Question: Which state is mentioned in the document?
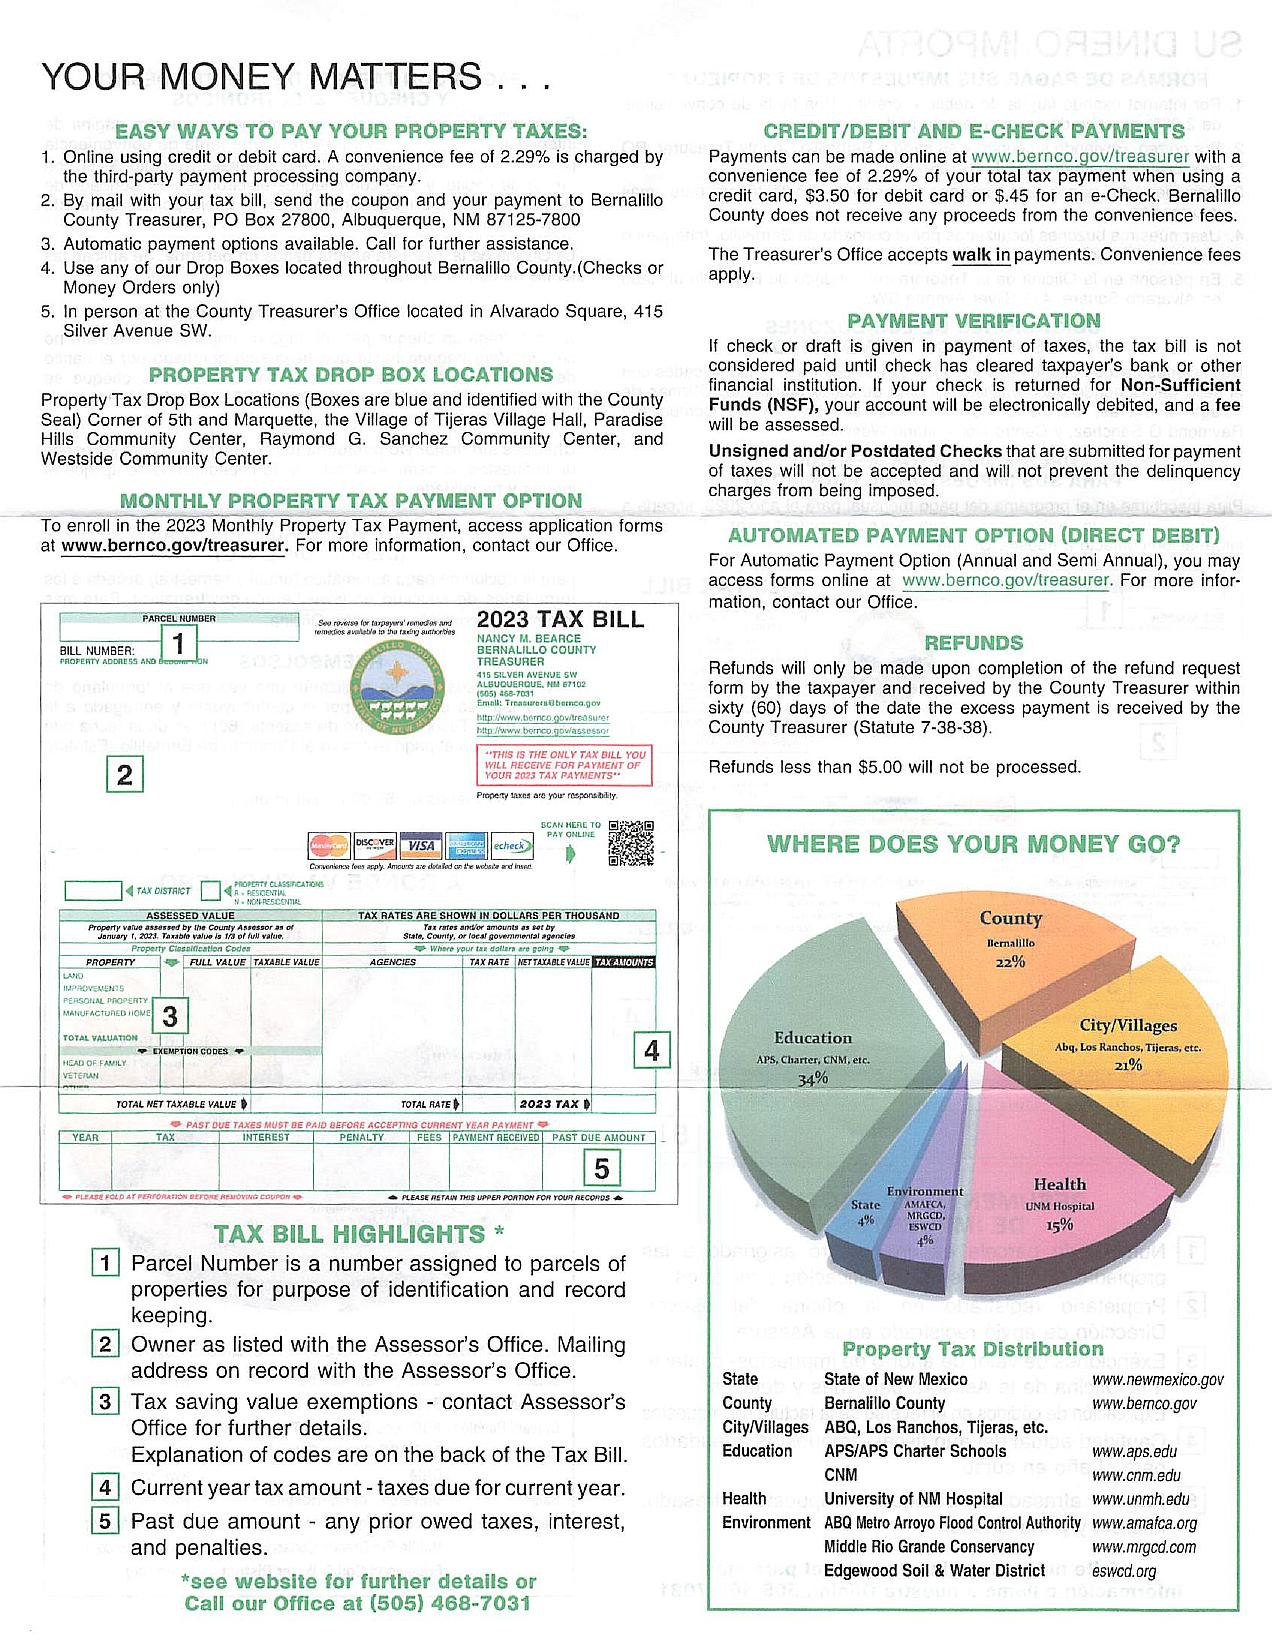
Answer: "New Mexico"